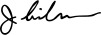
Signature of: joe lieberman